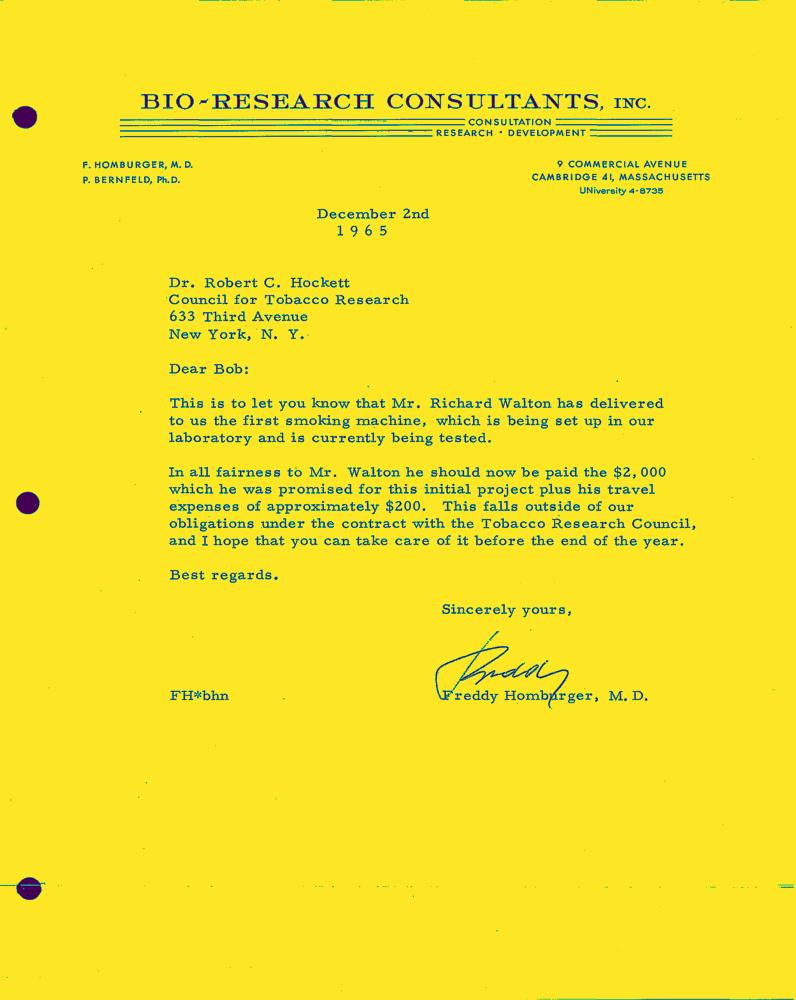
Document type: Letter-Doc